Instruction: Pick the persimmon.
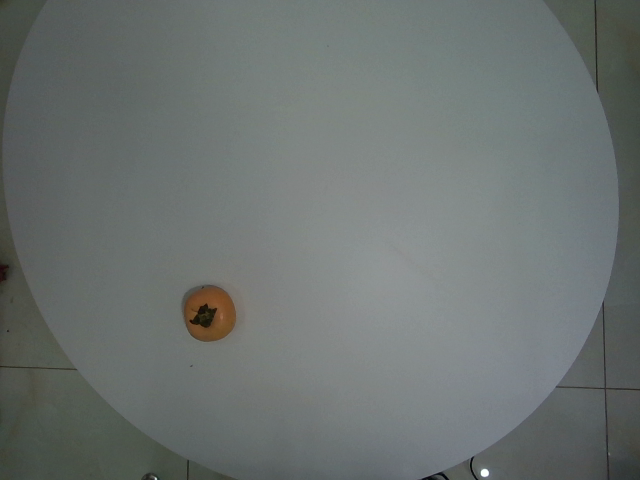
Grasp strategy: vertical